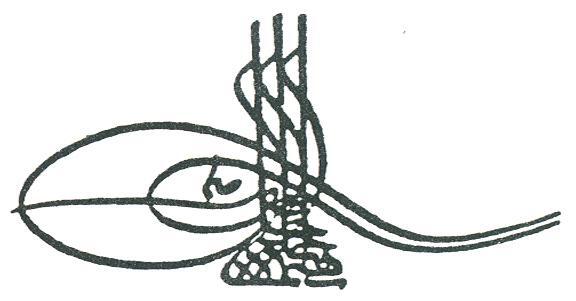
Signature of: ibrahim i